Question: What is the main concern?
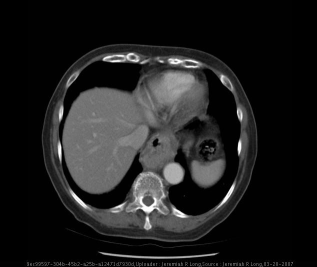
Answer: The findings suggest Frontal and lateral chest radiographs demonstrate no acute cardiopulmonary disease (clear lungs) as well as senescent change within the aorta and spine.  Additionally a soft tissue density mass is present within the middle mediastinum with an internal air fluid level behind the heart disrupting the azygoesophageal edge.

Axial CT images with oral and intravenous contrast material demonstrate a sliding hiatal hernia with the gastroesophageal junction and a portion of the proximal stomach superior to the diaphragm.  An MPR obliqued image further demonstrates this superior migration of the gastroesophageal junction into the thorax.. Axial CT images with oral and intravenous contrast material demonstrate a sliding hiatal hernia with the gastroesophageal junction and a portion of the proximal stomach superior to the diaphragm.  An MPR obliqued image further demonstrates this superior migration of the gastroesophageal junction into the thorax.. The patient might have a history of 74 year old female with dyspnea on exertion..